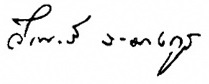
Signature of: wiraphong ramangkun